Question: What appears to be the issue?
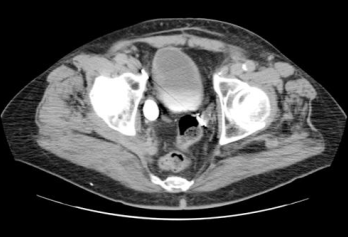
Answer: The findings suggest There is a lobular contour to the single right kidney with separate collecting systems which fuse proximally with congenital megaureter present distally.. Note lobular contour to the single right kidney with separate collecting systems which fuse proximally with congenital megaureter present distally.. The patient might have a history of 72 Y/O MALE with hematuria..